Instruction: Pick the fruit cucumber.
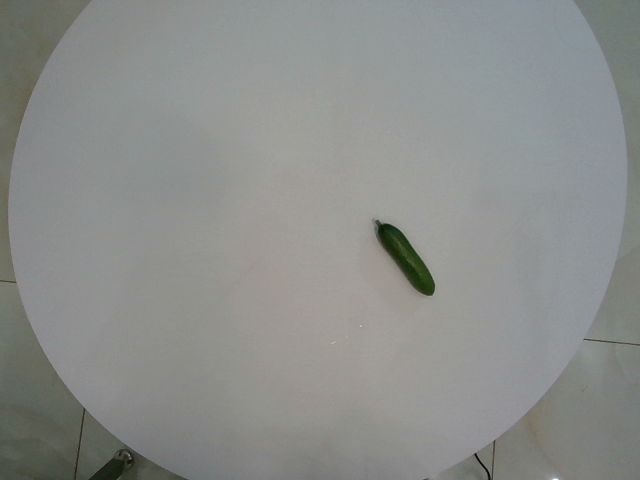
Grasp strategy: vertical